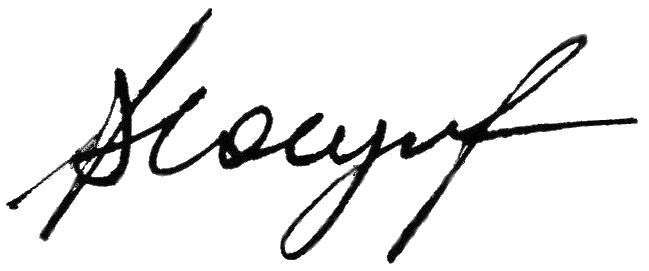
Signature of: vladimir sosunov